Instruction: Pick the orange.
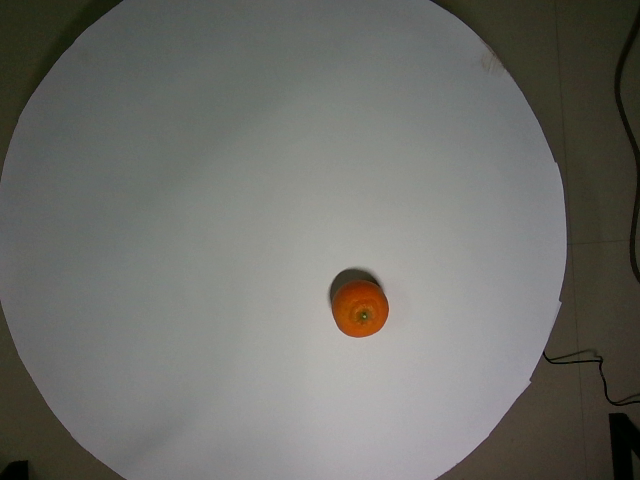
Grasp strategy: vertical